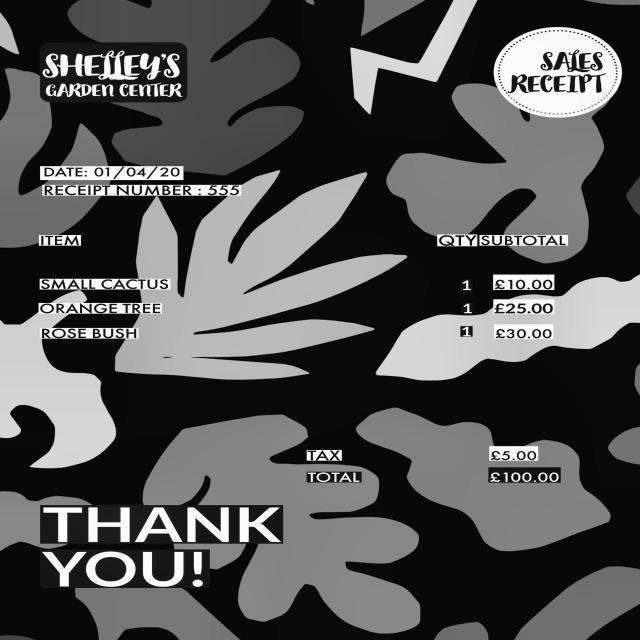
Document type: Invoice